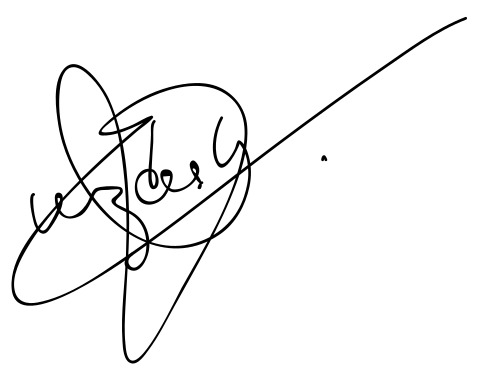
Signature of: gene zwozdesky